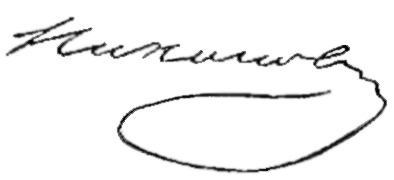
Signature of: andrey ivanovich nikonov 0